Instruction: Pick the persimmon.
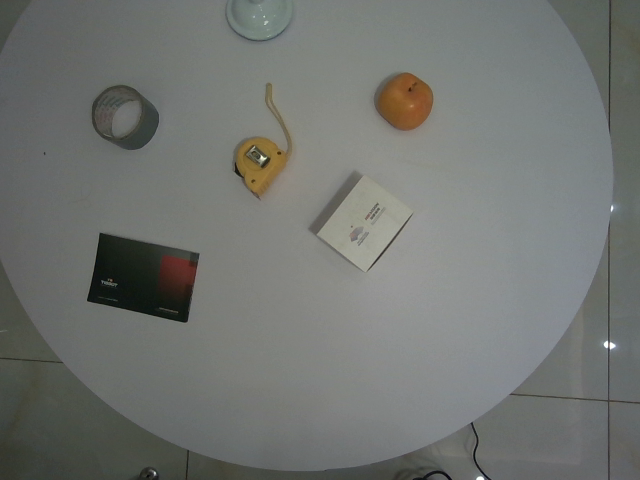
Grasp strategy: vertical